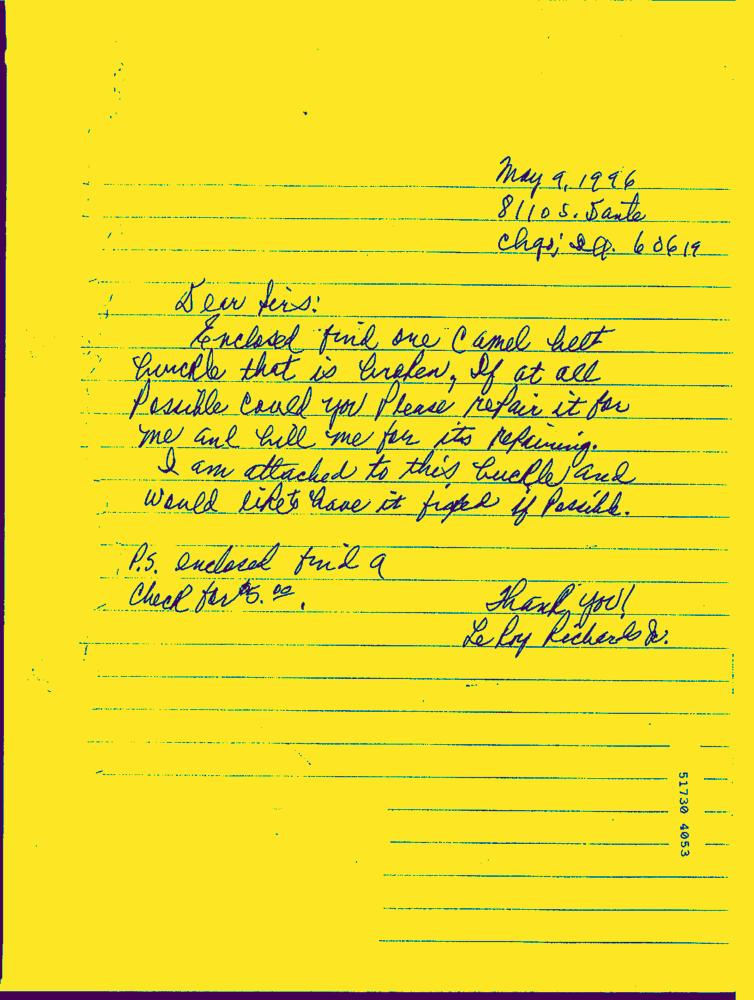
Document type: Hand-Written